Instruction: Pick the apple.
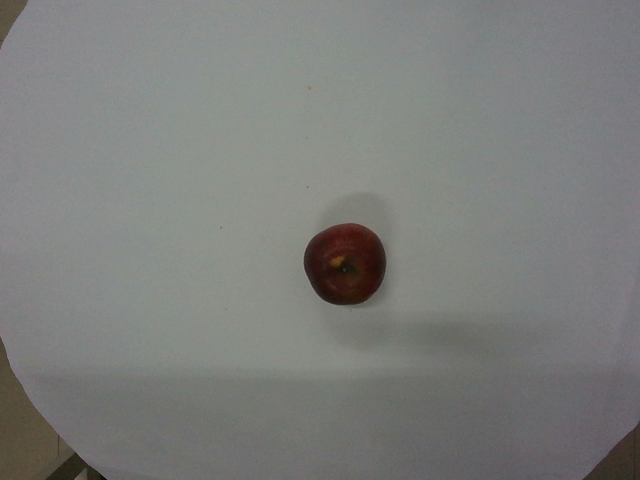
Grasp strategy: vertical